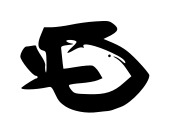
Signature of: yamagata aritomo